Question: What might the diagnosis be?
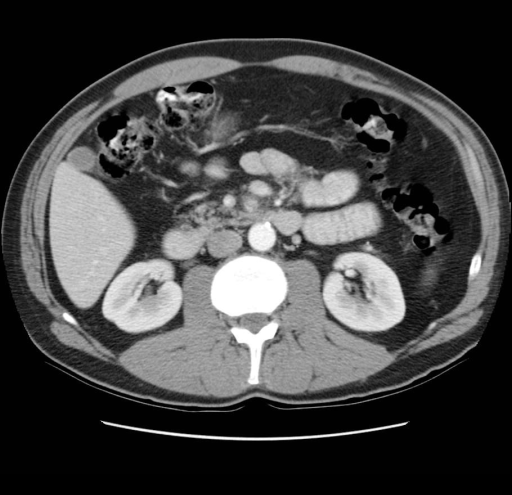
Answer: The possible diagnosis includes 1.  Thrombus of SMA
2.  Mild focal pancreatitis
3.  Small perforation of medial 2nd portion of duodenum.